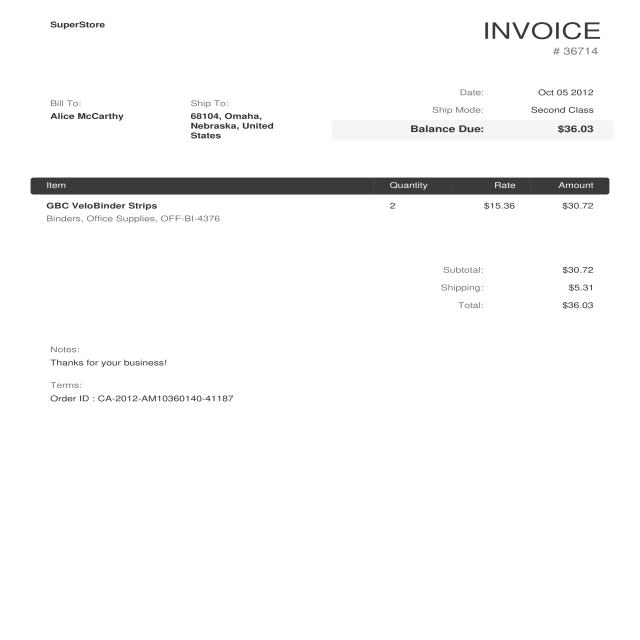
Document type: Invoice